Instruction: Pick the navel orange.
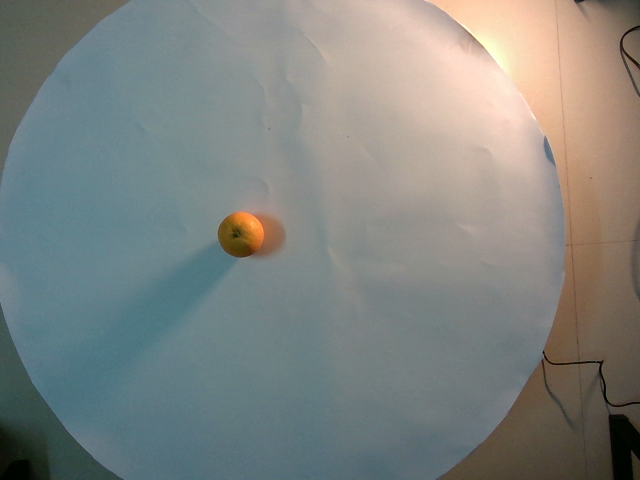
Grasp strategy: vertical